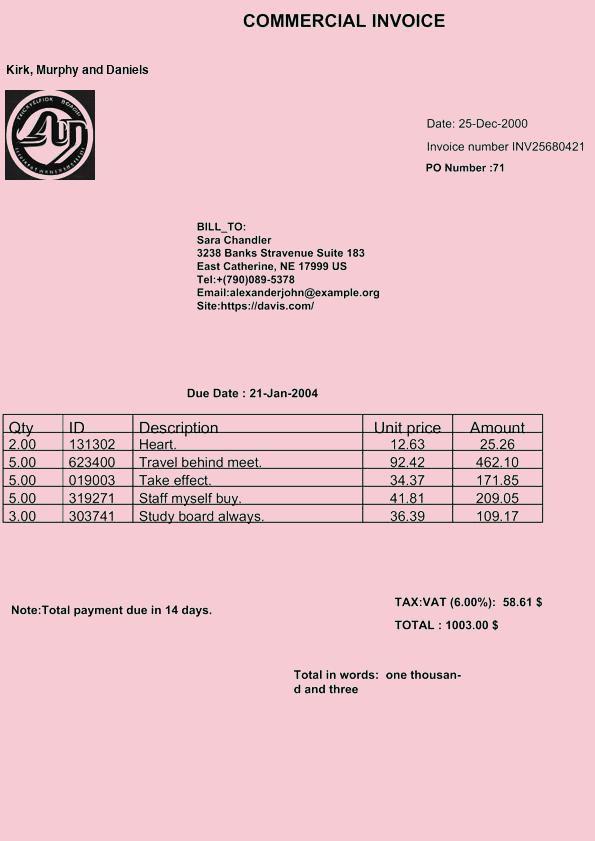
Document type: Invoice